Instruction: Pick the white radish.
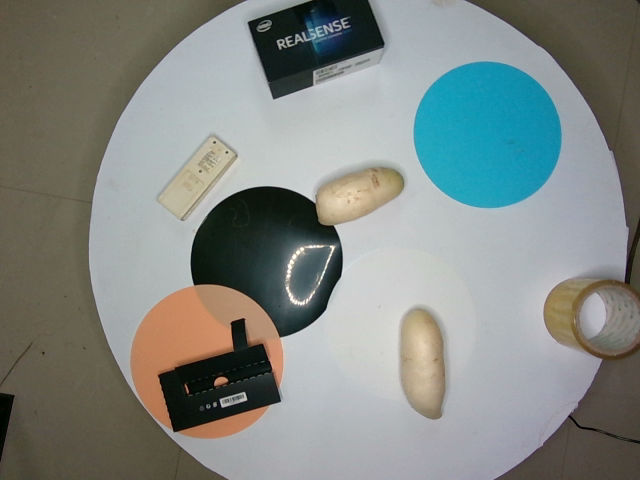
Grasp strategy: vertical